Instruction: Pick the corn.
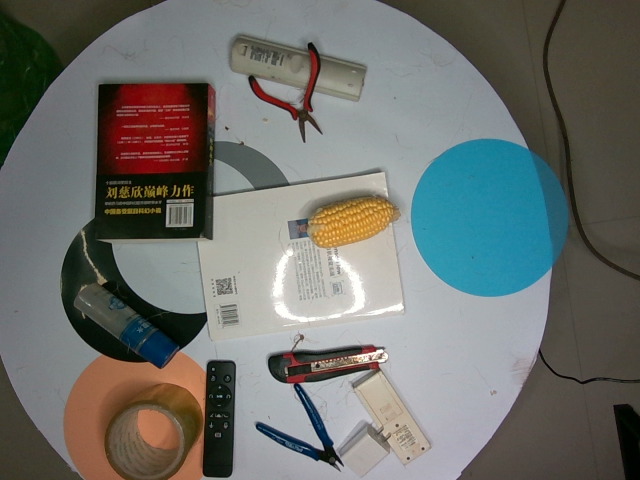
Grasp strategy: vertical